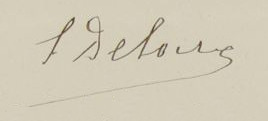
Signature of: emile delocre